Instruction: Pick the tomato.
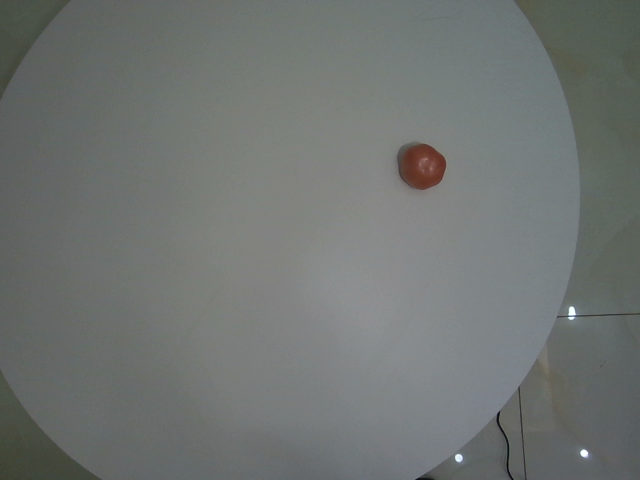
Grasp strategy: vertical